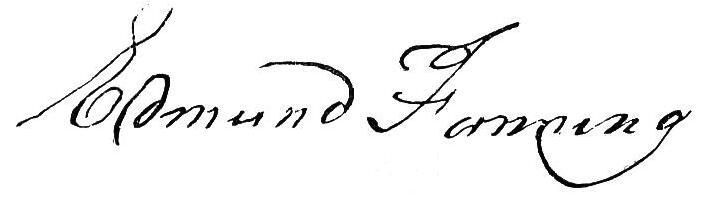
Signature of: edmund fanning